Question: What type of tax is indicated in the document, personal property or real estate?
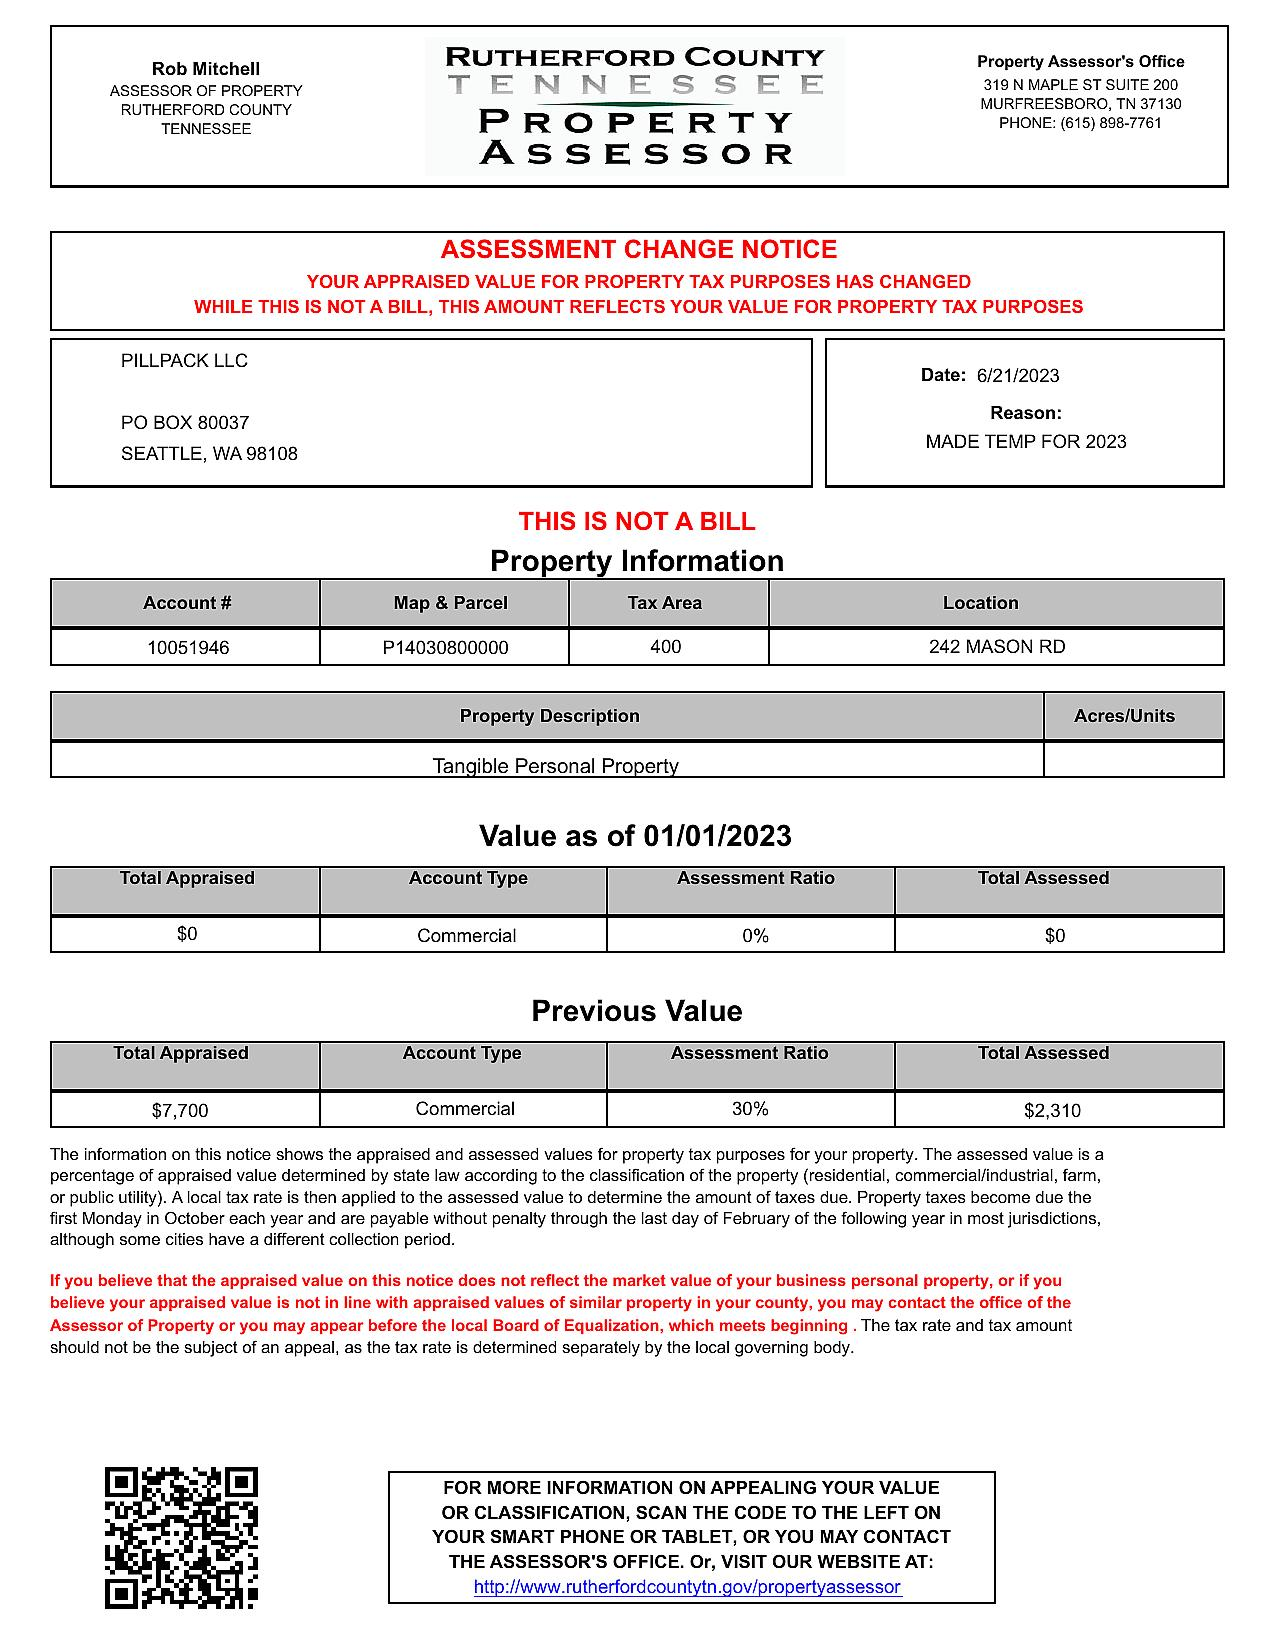
Answer: "Commercial"